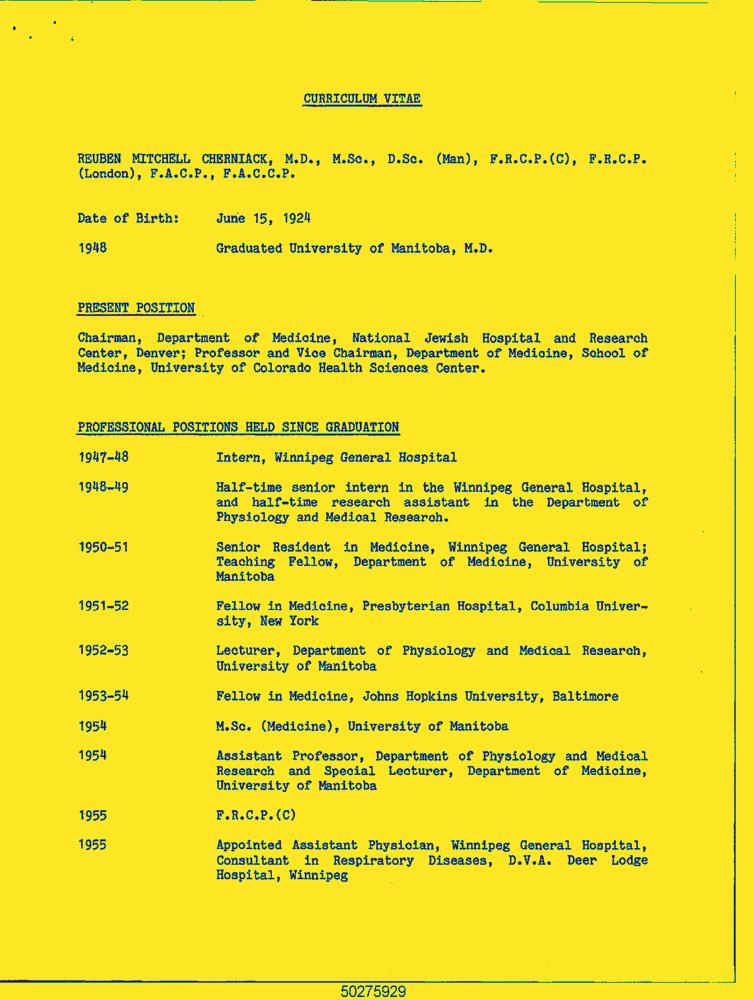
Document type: Resume-Doc